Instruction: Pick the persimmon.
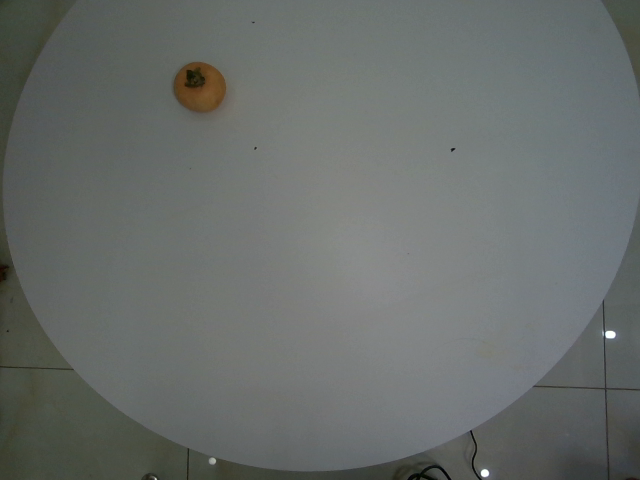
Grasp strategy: vertical